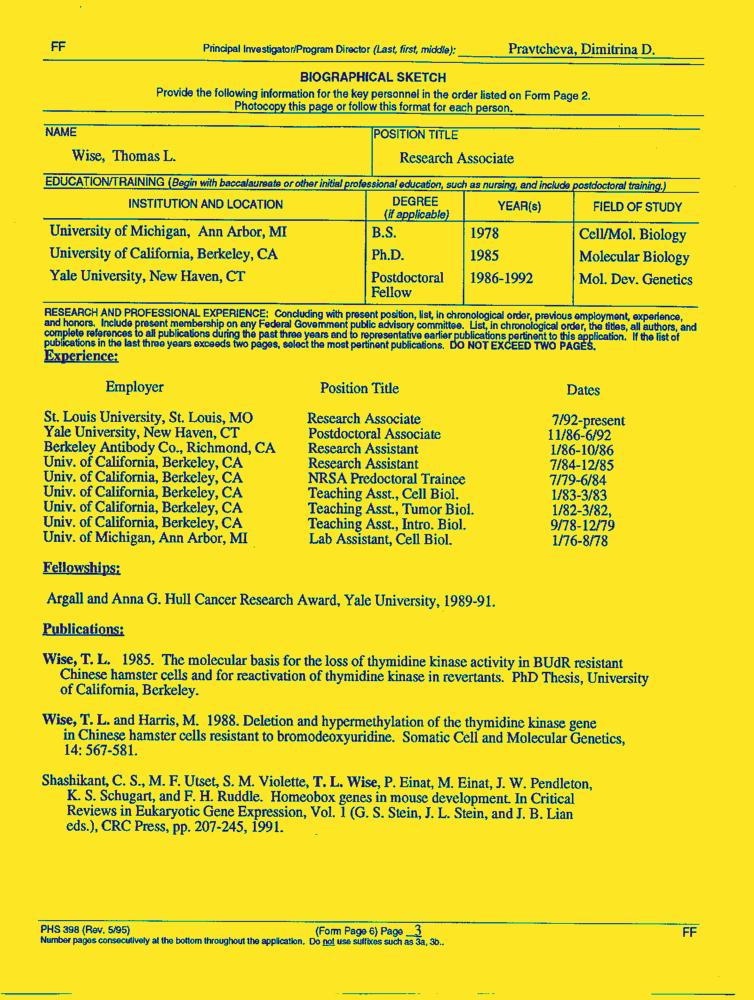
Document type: Resume-Doc